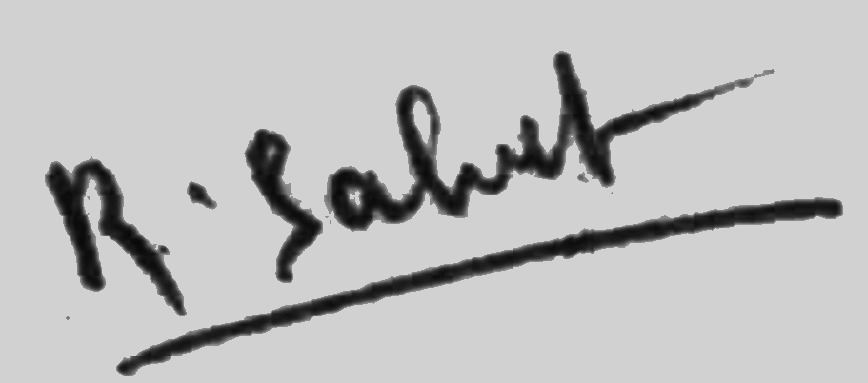
Signature of: robert salvet